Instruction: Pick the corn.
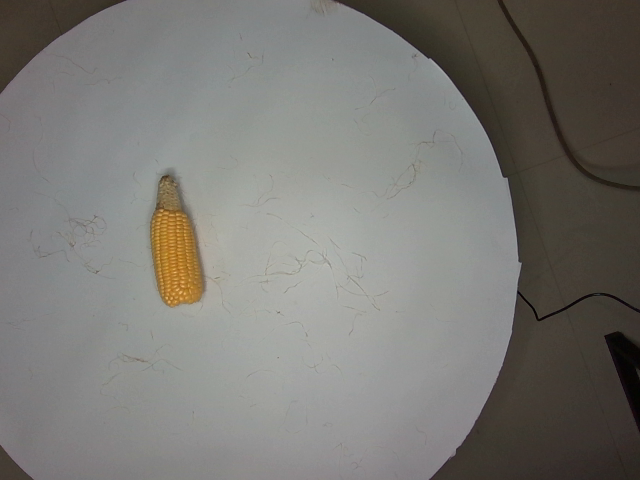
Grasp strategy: vertical